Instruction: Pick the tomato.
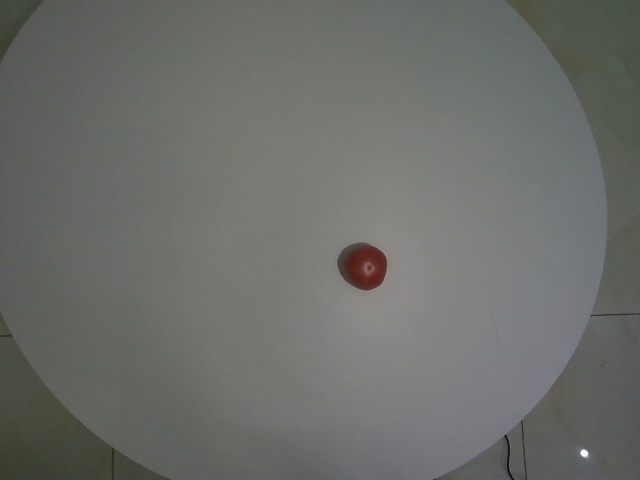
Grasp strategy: vertical